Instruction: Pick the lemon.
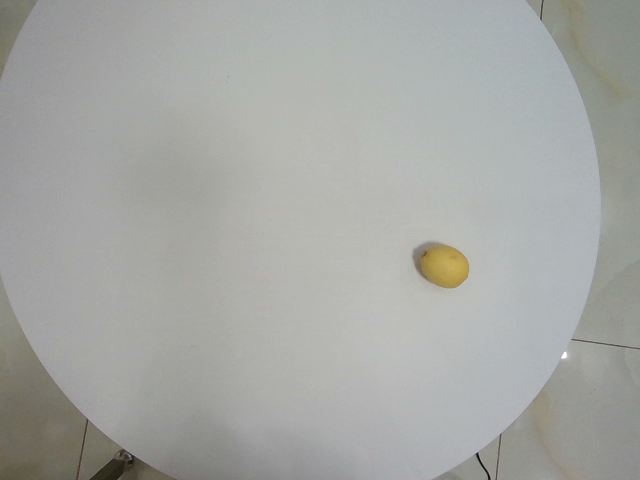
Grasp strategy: vertical